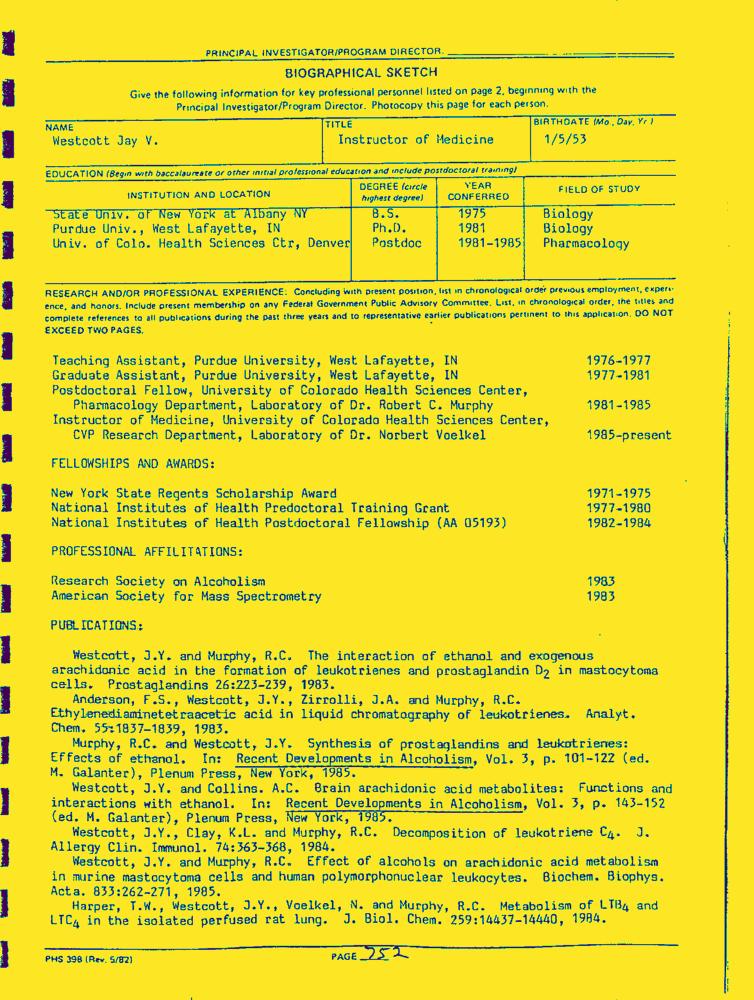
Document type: Resume-Doc